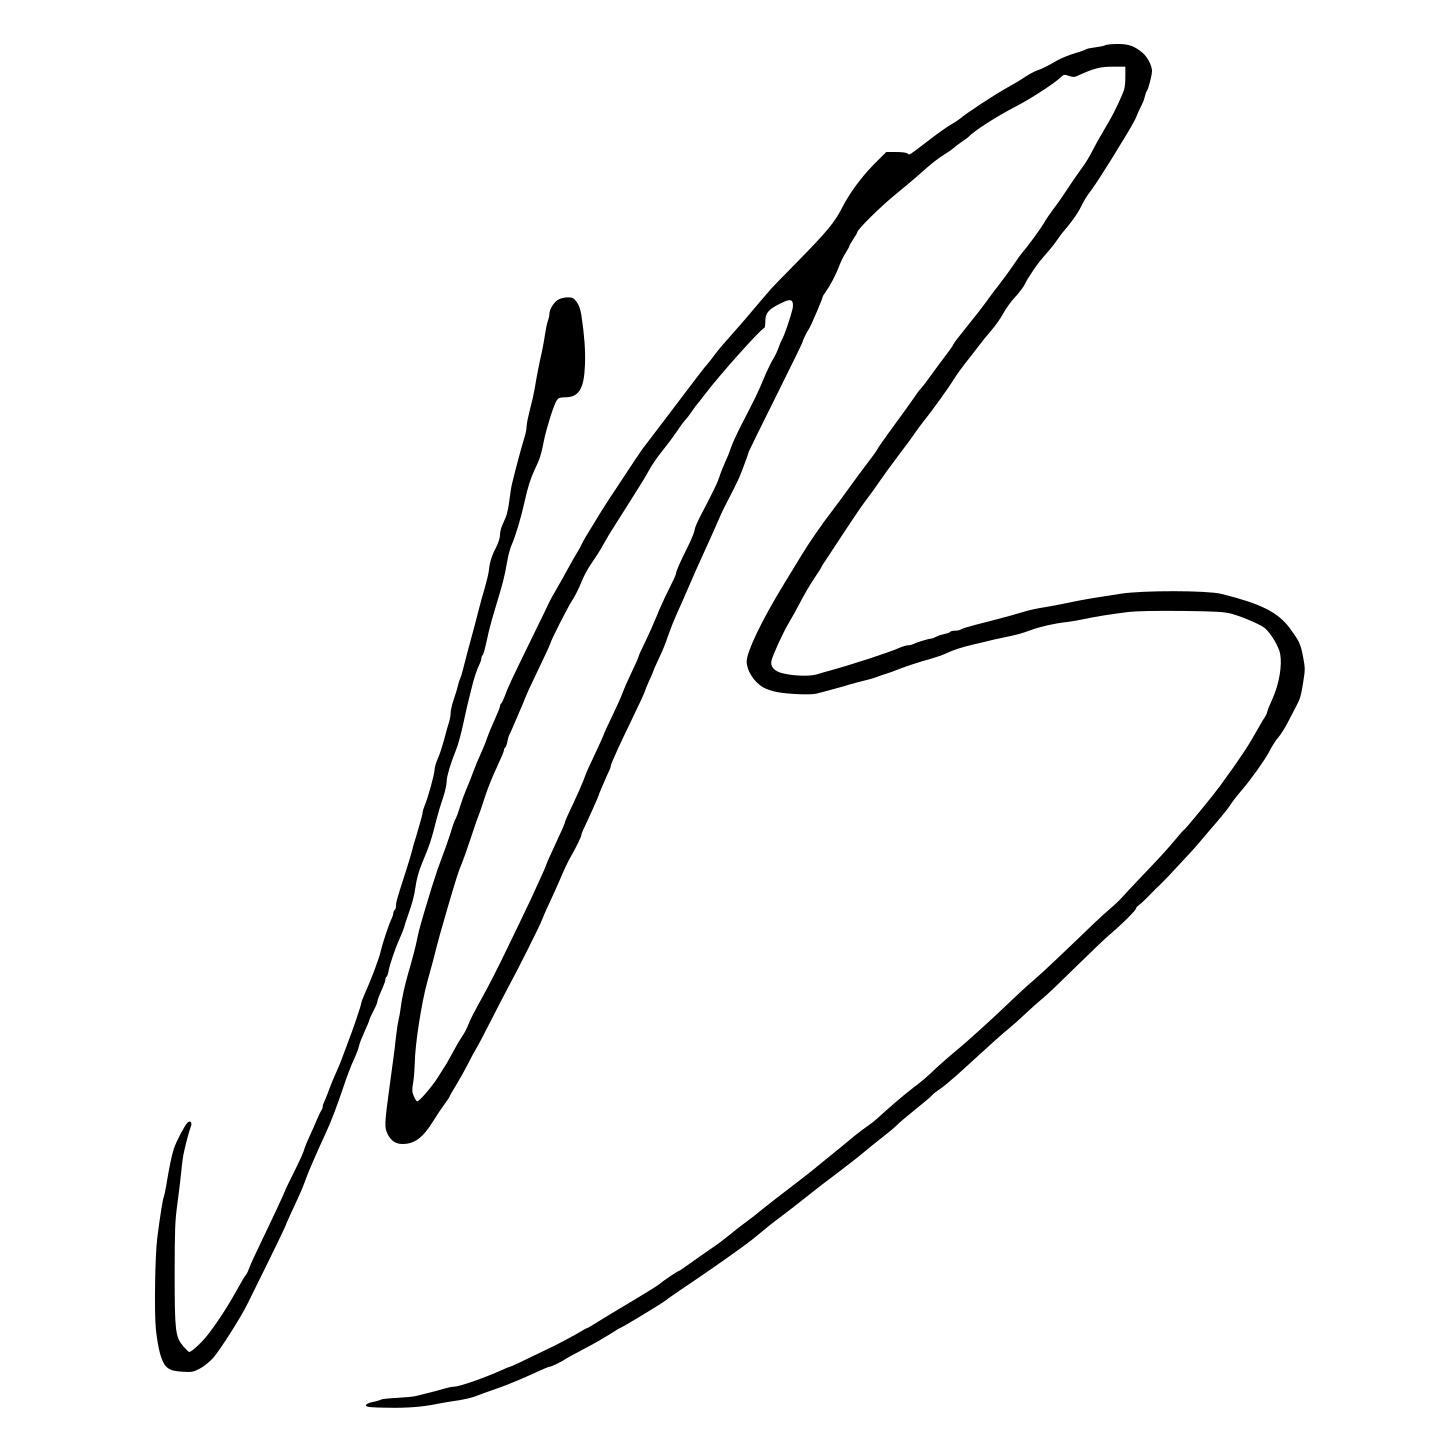
Signature of: jonathan bailey